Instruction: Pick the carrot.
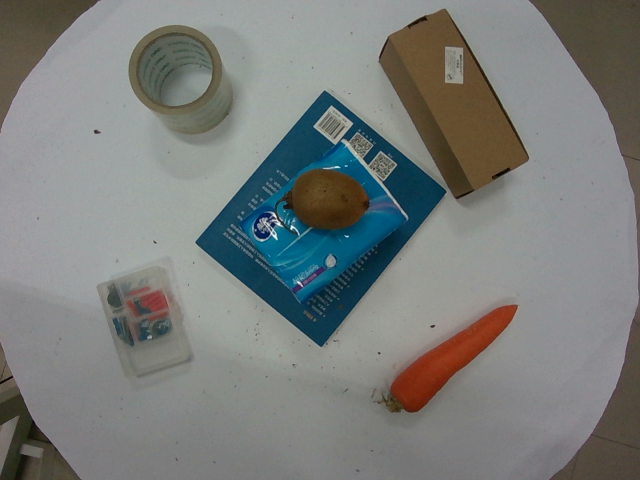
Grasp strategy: vertical